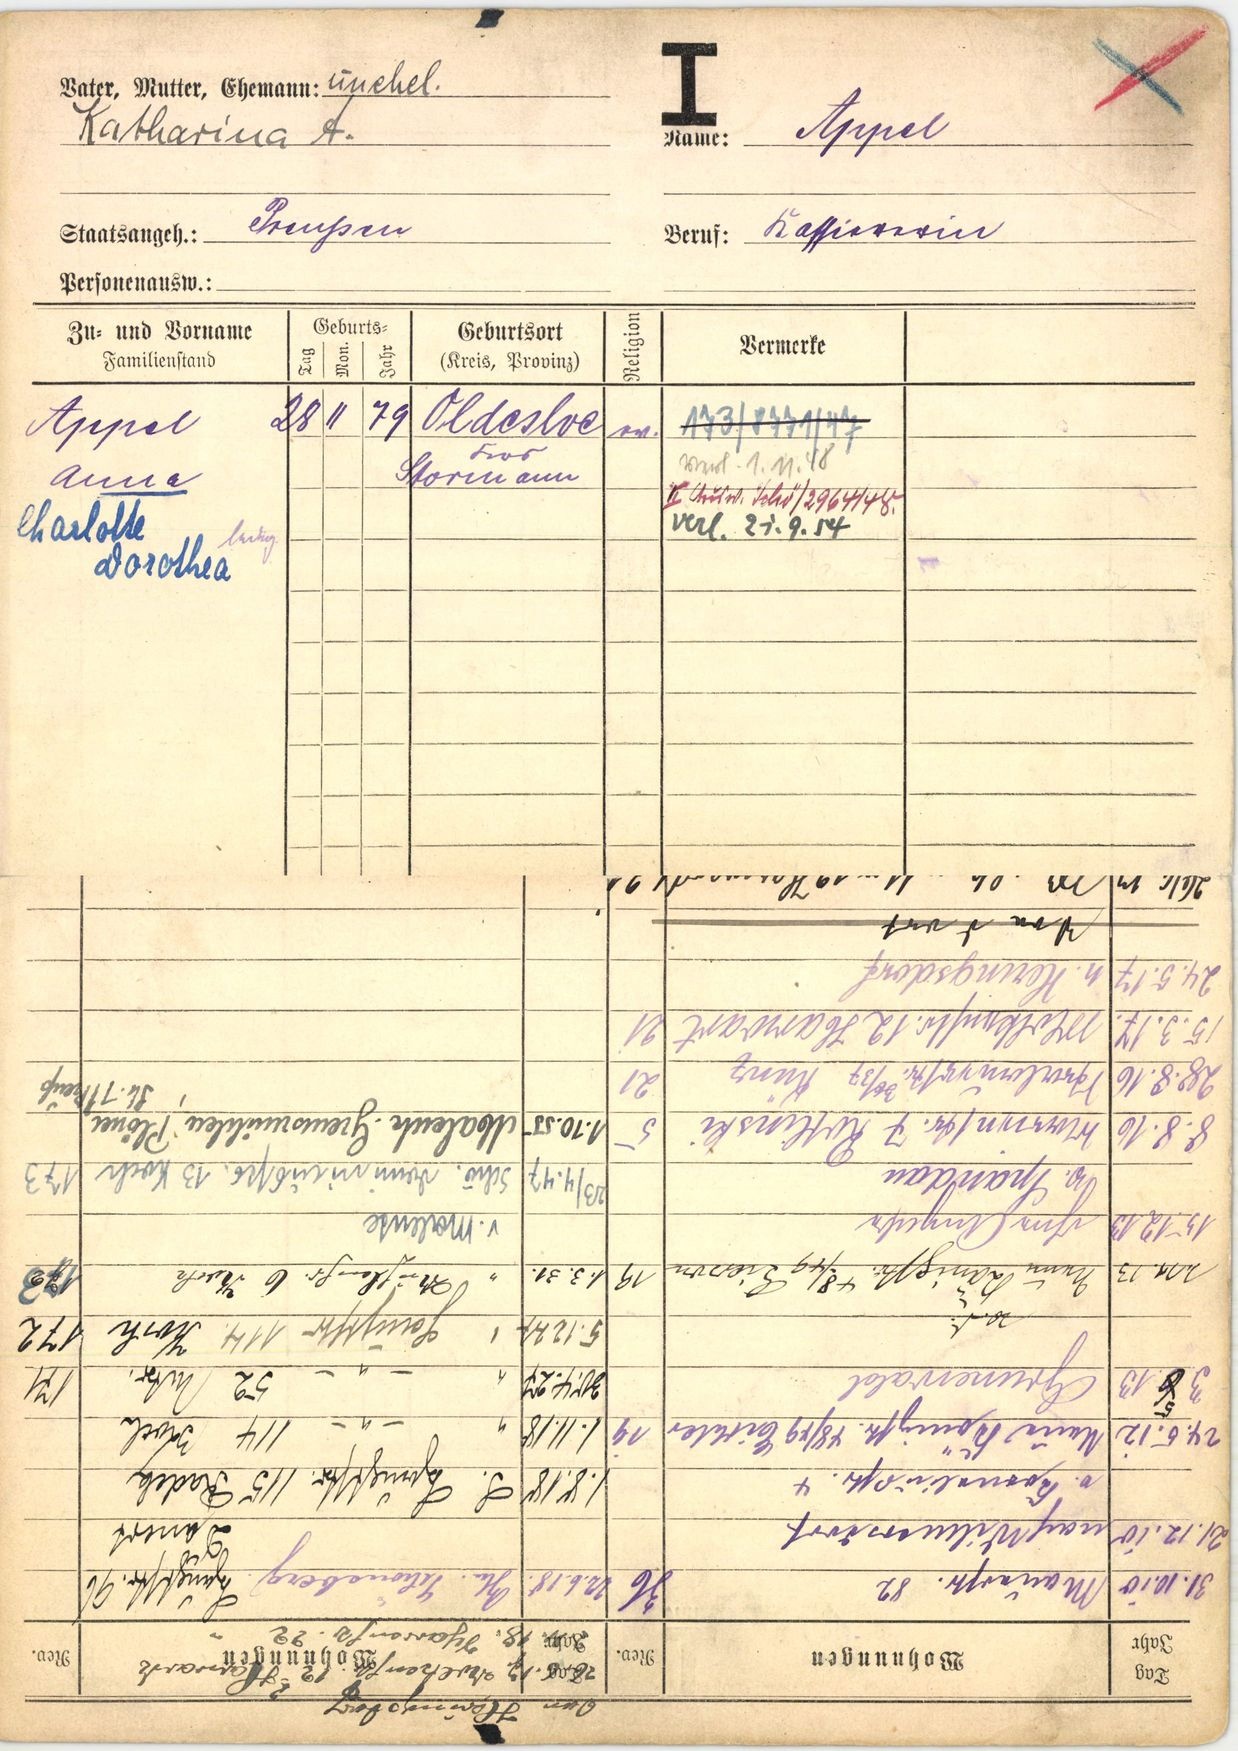
Appel